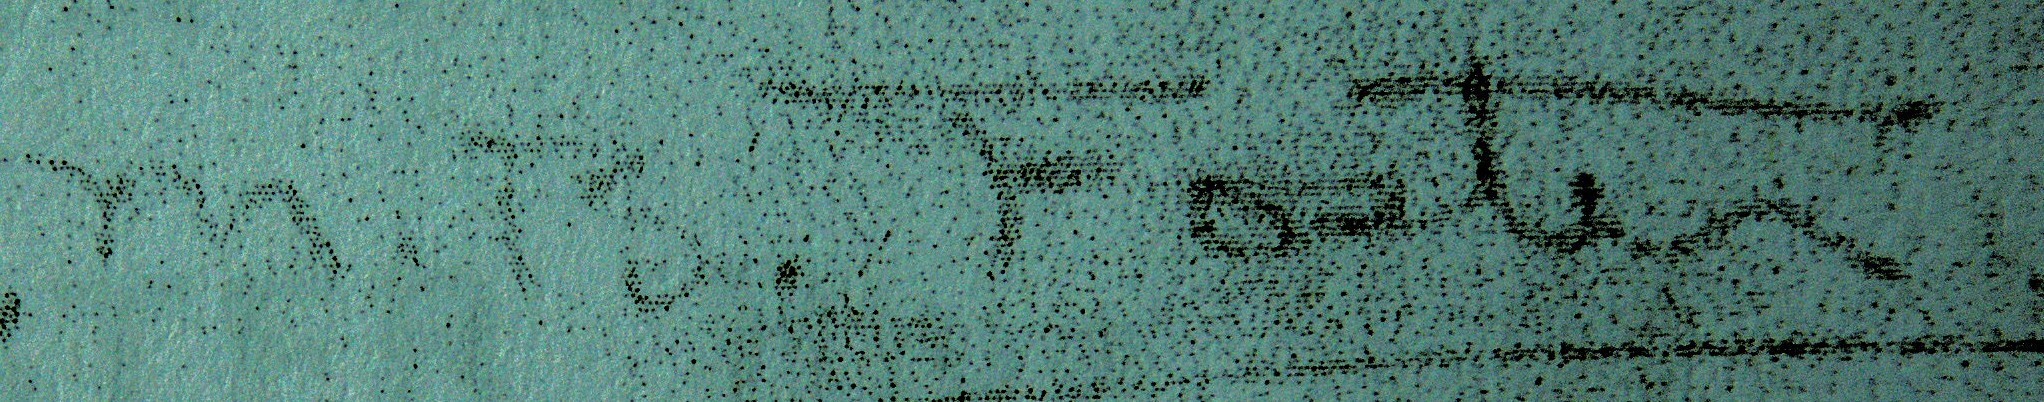
Signature of: mulford b foster